Question: What jurisdiction, city, or county is the document associated with?
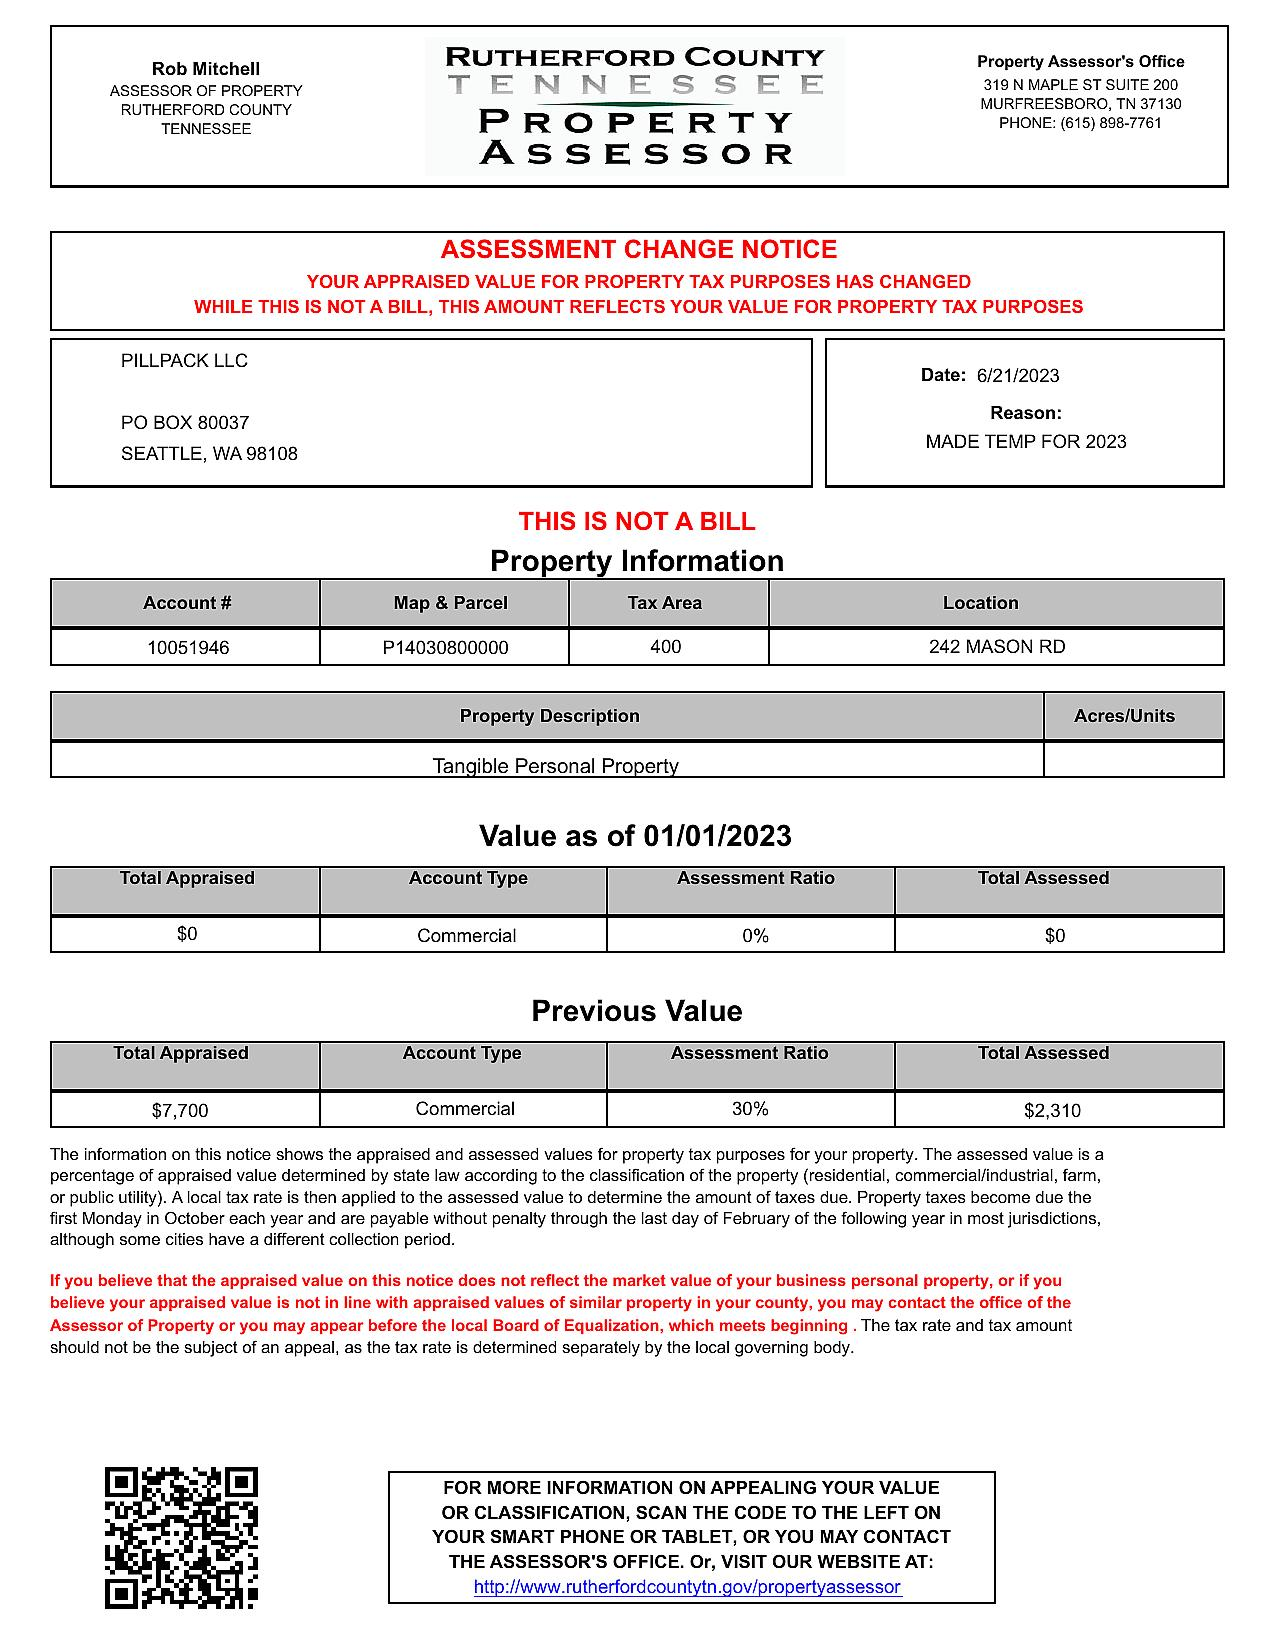
Answer: "RUTHERFORD COUNTY"